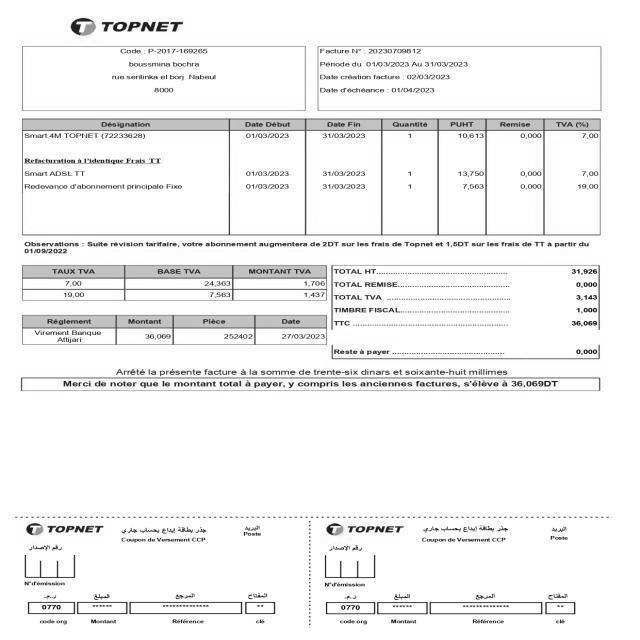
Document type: Invoice